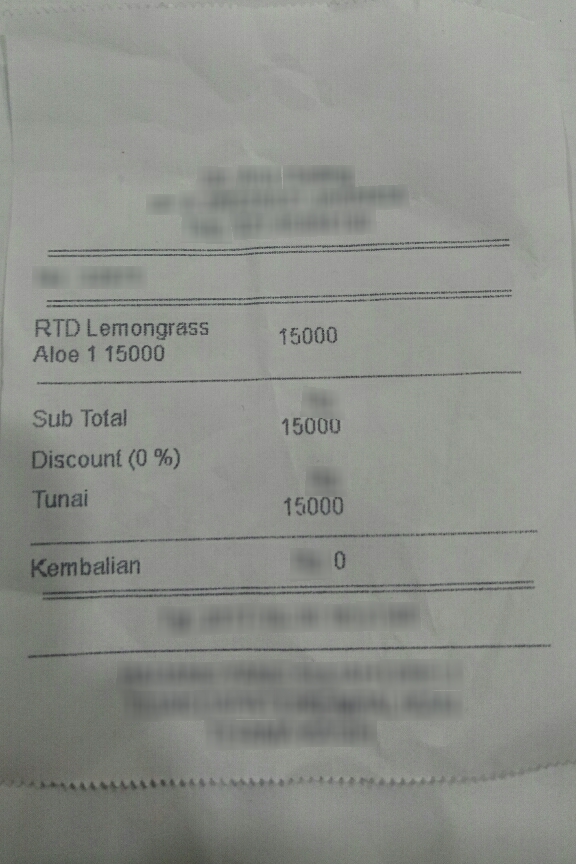
Number of items: 4
Subtotal: 15000
OCR text regions:
text: RTD
text: Lemongrass
text: Aloe
text: 1
text: 15000
text: 15000
text: Sub
text: Total
text: 15000
text: Discount
text: (0%)
text: Tunai
text: 15000
text: Kembalian
text: 0